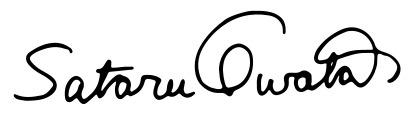
Signature of: satoru iwata